Question: What type of tax is indicated in the document, personal property or real estate?
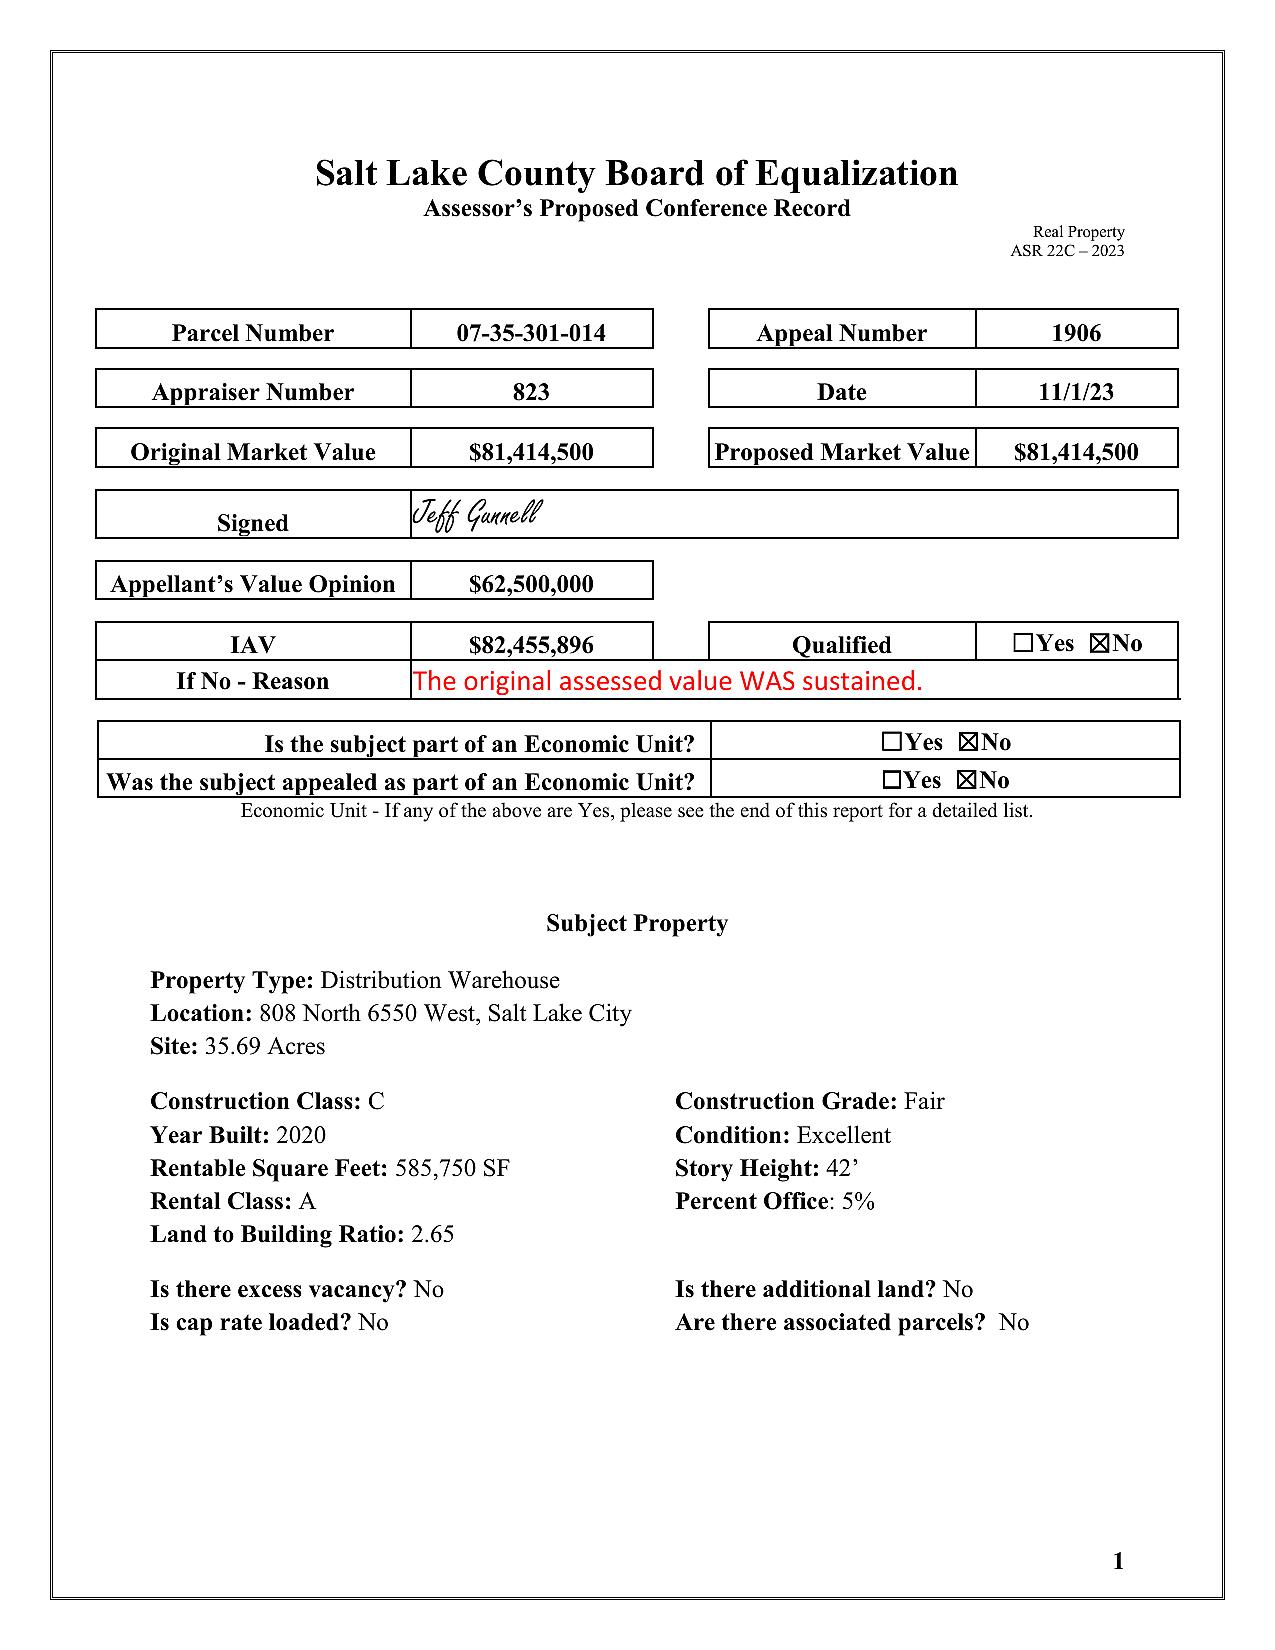
Answer: "Real Property"